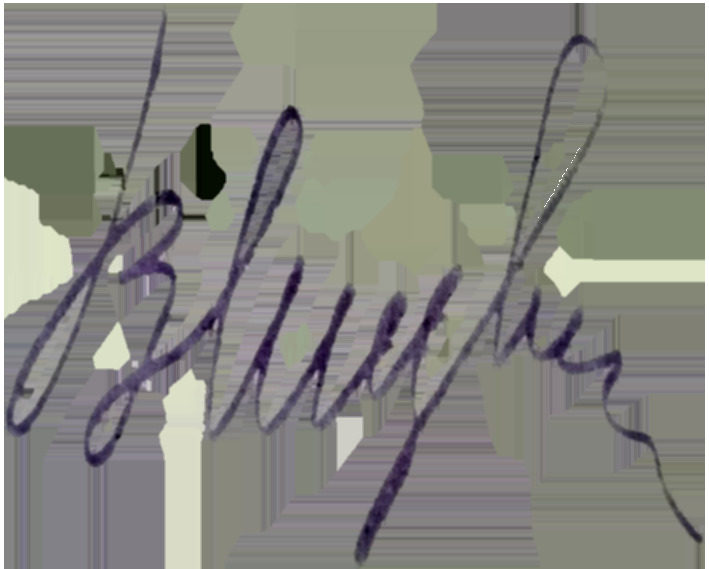
Signature of: vitalii ishchenko